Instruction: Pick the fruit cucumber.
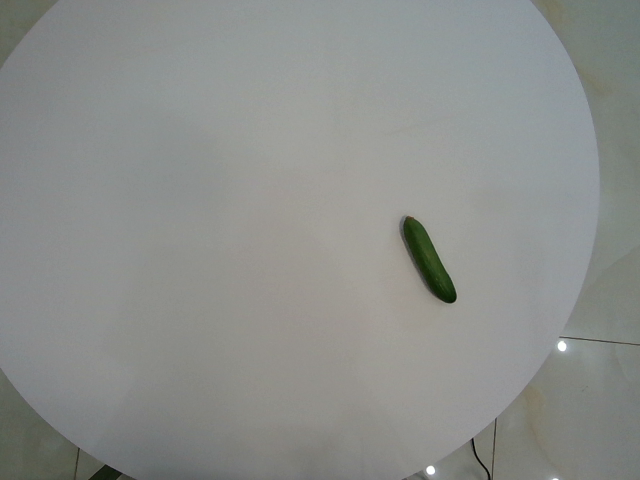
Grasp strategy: vertical